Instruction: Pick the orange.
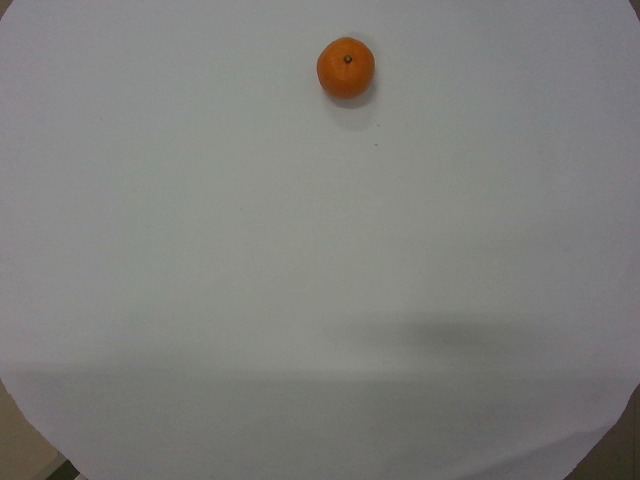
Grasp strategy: vertical